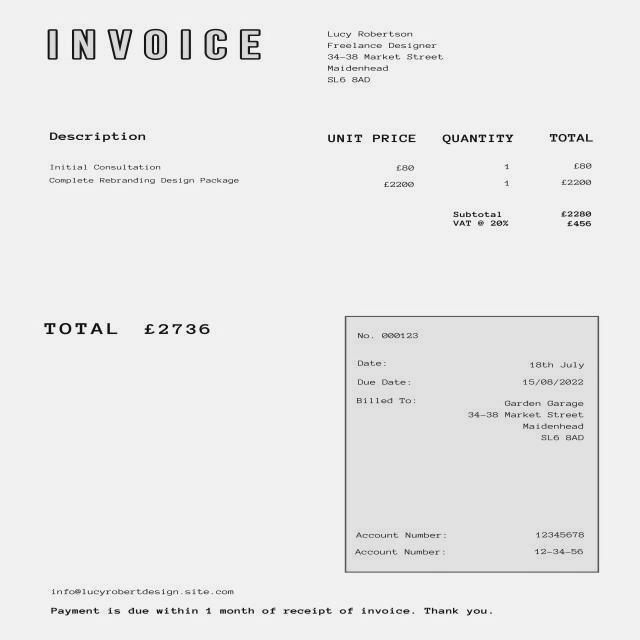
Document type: Invoice